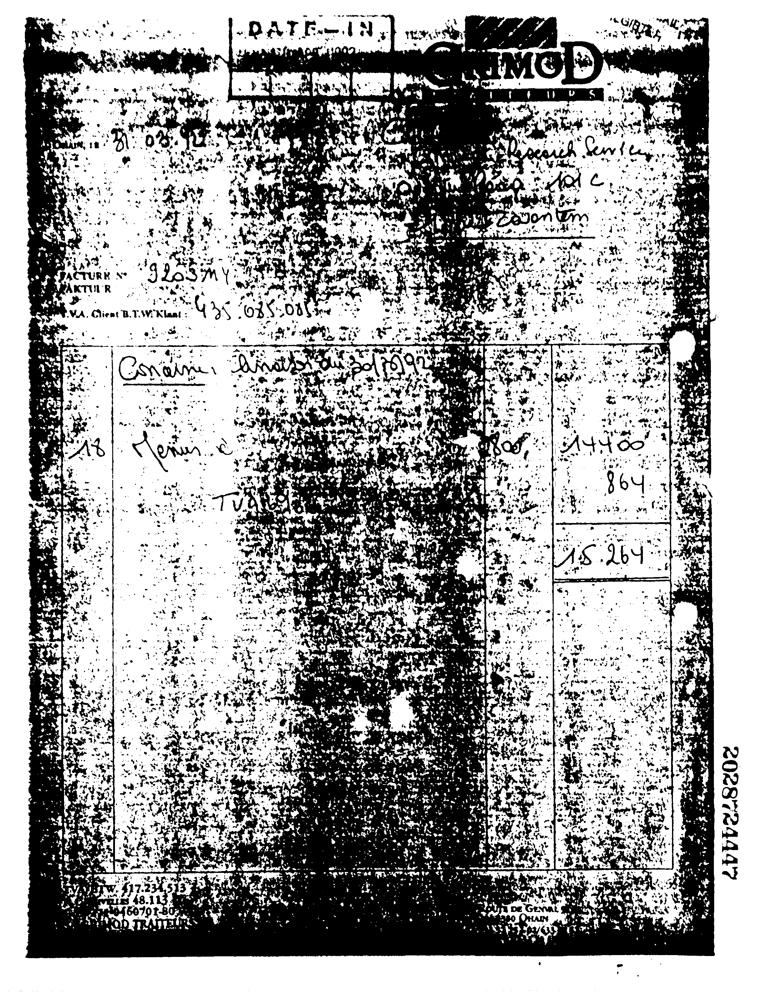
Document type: Invoice